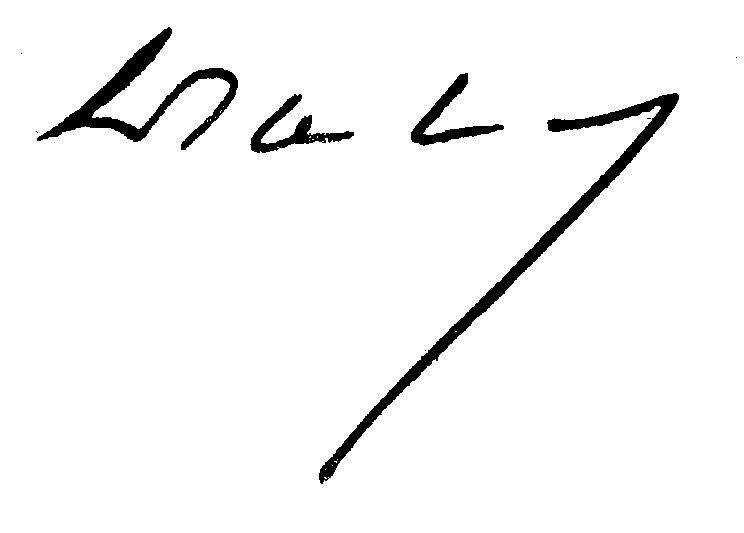
Signature of: hippolyte juillard